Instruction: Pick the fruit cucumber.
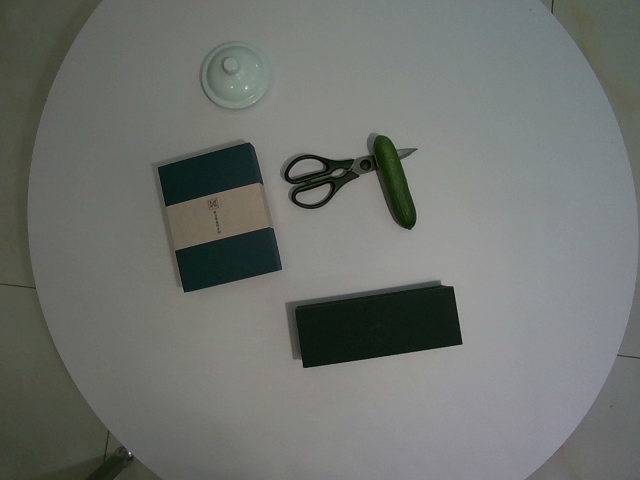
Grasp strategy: vertical